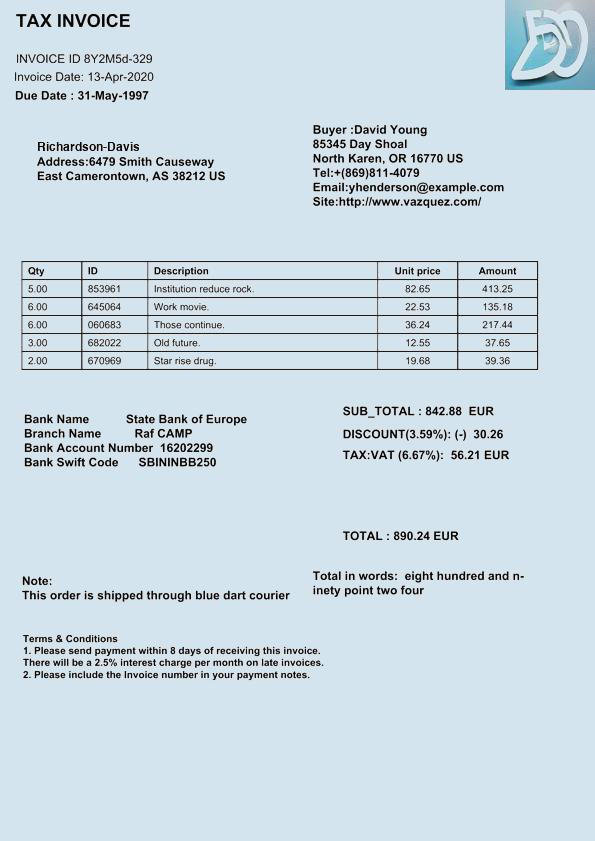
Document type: Invoice